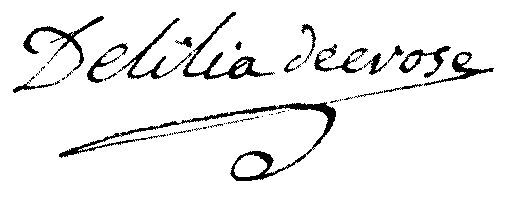
Signature of: joseph bernard delilia de crose